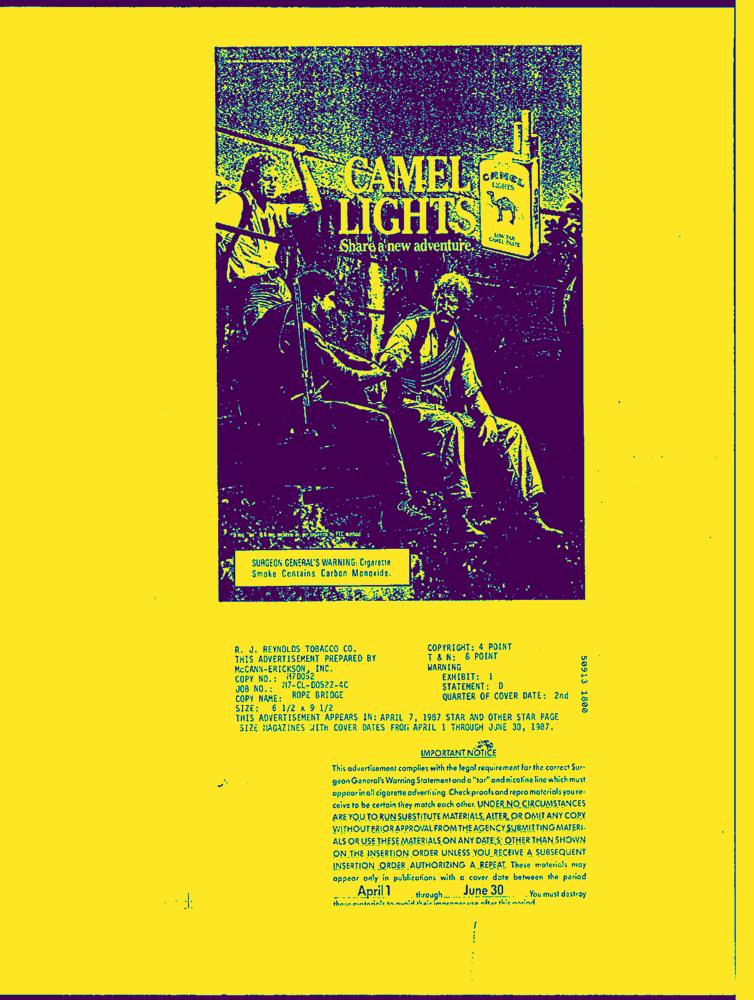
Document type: AD